Retrieve the amount in words, amount in figures, name of the payee, date on the cheque, and the bank name from the image.
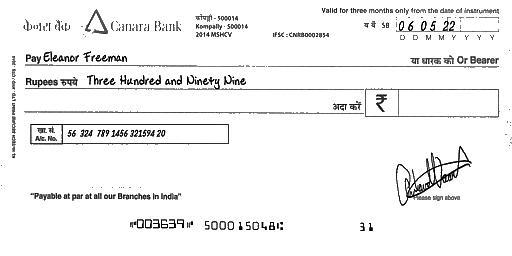
amt_in_words: Three Hundred and Ninety Nine
amt_in_figures:
payee_name: Eleanor Freeman
bank_name: Canara Bank
cheque_date: 06/05/22